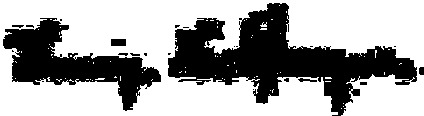
Signature of: henry harrison sprague